Patient: Male, age 56
A 56-year-old Chinese male smoker was diagnosed with stage IV NSCLC in December 2019. His chest CT scan (Figure 1A and B) revealed a mass in the right lower lobe and right-side pleural effusion. PET-CT indicated a mass in the right lower hilar region with an elevated standardized uptake value (SUV) (Figure 1C), multiple lymph node enlargement, and bone metastases (Figure 1D). A diagnosis of lung adenocarcinoma was made on endobronchial ultrasound-guided transbronchial needle aspiration (TBNA-EBUS) of lymph nodes (Figure 1E). Lung adenocarcinoma cells were also found in pleural effusion samples (Figure 1F). Next generation sequencing (NGS) of peripheral blood ctDNA indicated EML4-ALK, variant 2 (E20-A20). Alectinib was given orally, at a dose of 600 mg twice daily from January 7, 2020, which resulted in partial response and patient continued to respond after four months of treatment (Figure 2A and B). He was noted to have an increased total bilirubin (TBIL) of 59.2 mumol/L on May 5, 2020 (on alectinib for 119 days) but did not refer to the doctor.
On May 29, 2020, the patient presented with jaundice, pruritus and fatigue. His Karnofsky performance status (KPS) rating fell to 60 points. The laboratory result showed TBIL 315.0 mumol/L, DBIL (direct bilirubin) 260.7 mumol/L, and IBIL (indirect bilirubin) 54.3 mumol/L. Serum ALP (alkaline phosphatase) was 374 U/L, total bile acid 179.9 mumol/L, GGT (gamma-glutamyl transferase) 47U/L and aminotransferase levels were AST 34 U/L and ALT 42 U/L. Therefore, a diagnosis of alectinib-induced grade 4 hyperbilirubinemia (>10.0xULN if baseline was normal, Common Terminology Criteria for Adverse Events, v.5.0) was considered. Alectinib was held due to hepatotoxicity. Of note, he had no known liver metastases at baseline nor at follow-up scans. Assessment for viral hepatitis was unrevealing.
After hepatoprotective treatment comprising ursodeoxycholic acid, glycyrrhizin and glutathione was administered for one week, his bilirubin levels were still worsening, while AST and ALT levels remained similar. Drug-induced liver failure was diagnosed. Although artificial liver support or liver transplantation were both therapeutic choices for liver failure, considering he was a patient with advanced cancer, ALSS was an optimal choice. He received ALSS using a double plasma molecular absorption system (DPMAS) on June 5 and June 8, 2020, for the severe liver dysfunction. The total bilirubin continuously decreased after two courses of ALSS (Figure 3).
Alectinib was, therefore, discontinued for more than two months when a chest CT scan on August 5, 2020 revealed enlargement of lung lesions (Figure 2C and D) and overall disease progression. Ensartinib 225 mg once daily was given orally from August 29 as a second-line ALK TKI with initial tumor shrinkage after three months (Figure 2E and F) and stable disease overall by RECIST (Response Evaluation Criteria in Solid Tumors) criteria version 1.1. Toxicity of second-line ensartinib was grade 1 ALT and AST elevation and grade 1 skin rash, with no abnormality of bilirubin. The timeline of this patient is summarized in Figure 4.
Keywords: alk, nsclc, alectinib, ensartinib, hyperbilirubinemia
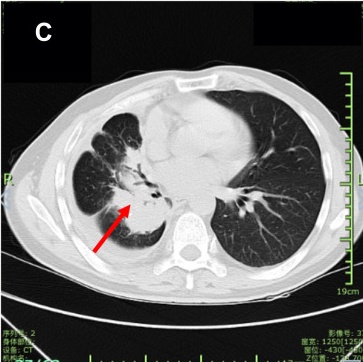
Image caption: CT scans before and after ensartinib. CT lung on Aug 5, 2020 (before ensartinib).